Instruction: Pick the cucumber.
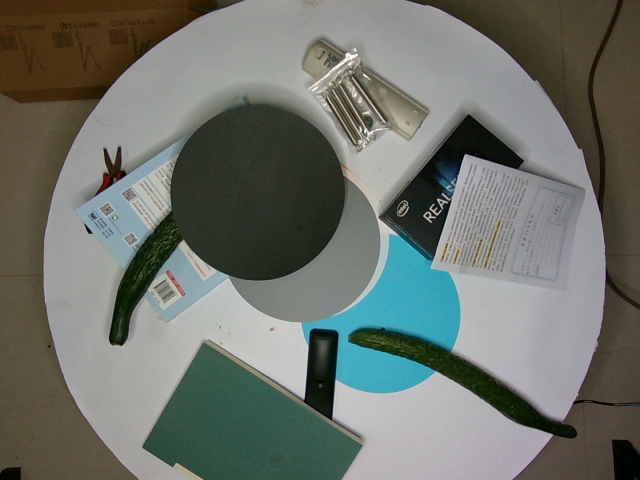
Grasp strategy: vertical